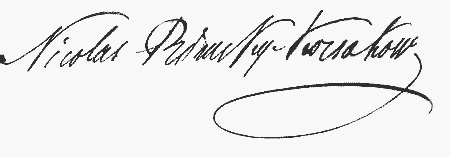
Signature of: nikolai rimsky korsakov